Question: Talk about the condition:
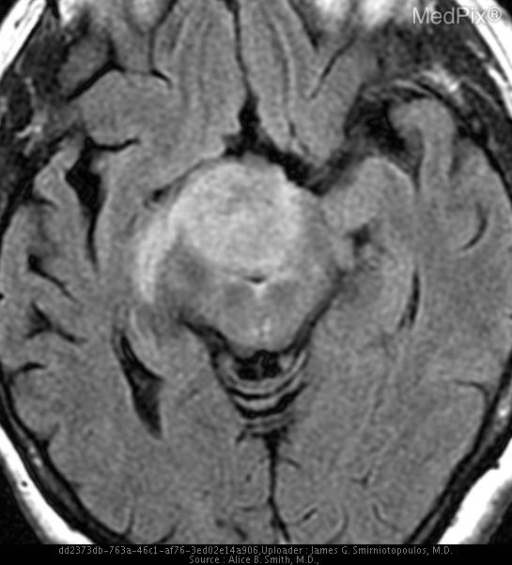
Answer: The disease is discussed as: Recently described neoplasm – WHO Grade 2
Rare
Occurs in region of anterior 3rd ventricle & hypothalamus
Sx: Headaches, hydrocephalus, hypothalamic dysfunction & homonymous hemianopsia
Mean age 46 years
Chordoma-like histology
Cell of origin unknown

CT: Well circumscribed, hyperdense, enhance
MRI: Isointense to gray matter on T1, avidly enhance, slightly hyperintense on T2

Mean age reported as 46 but so uncommon demographics are hard to come by – slight female predilection noted

Histology of Lesion and Host Response
Low grade neoplasm given the name of choroid glioma because of it histologic appearance, which resembles a chordoma and stains avidly with the glial cell marker glial fibrillary acidic protein. The stroma is mucin rich. Vacuolization within the stroma may resemble physaliferous cells. The prognosis tends to be poor  due to location and  difficulty of obtaining a complete surgical resection.

Computed Tomography :  On imaging these lesions are well circumscribed, oval masses in the region of the anterior third ventricle and hypothalamus.  CT imaging demonstrates a hyperdense lesion.
MRI: They are isointense to gray matter on T1 and enhance homogeneously after contrast administration. On T2, they are slightly hyperintense.